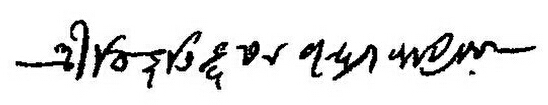
Signature of: bibhutibhushan bandyopadhyay